Please extract the written amount, numerical amount, recipient's name, date on the cheque, and the bank's name from the image.
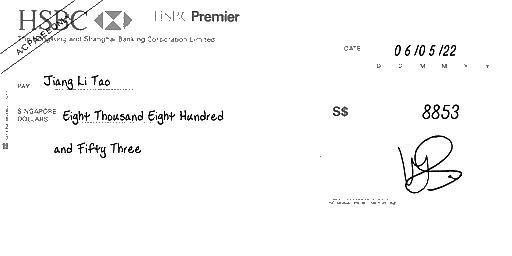
amt_in_words: Eight Thousand Eight Hundred and Fifty Three
amt_in_figures: 8853
payee_name: Jiang Li Tao
bank_name: HSBC
cheque_date: 06/05/22